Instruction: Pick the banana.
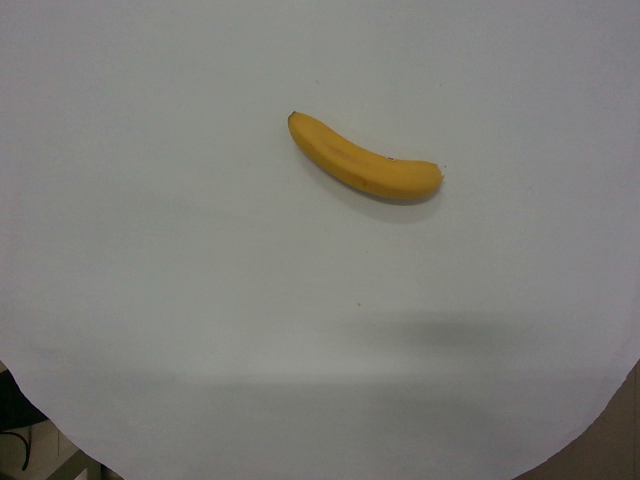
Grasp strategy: vertical